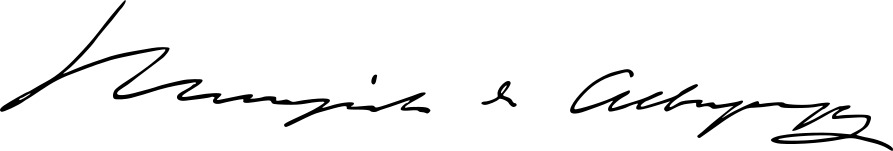
Signature of: joaquim augusto mouzinho de albuquerque